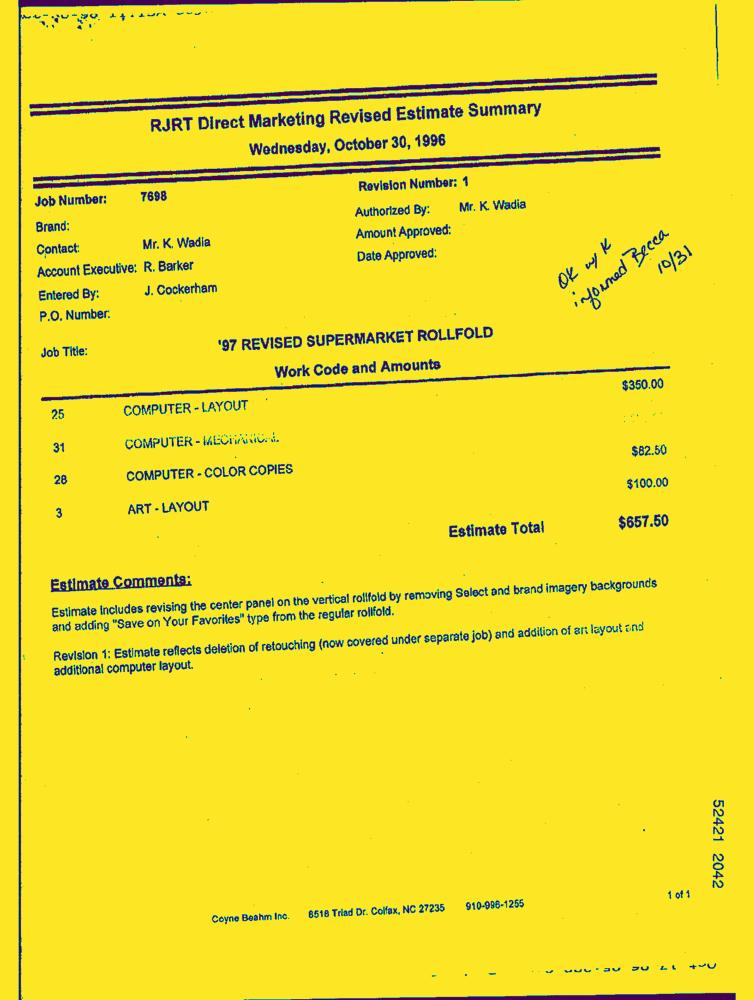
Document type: Invoice-Doc